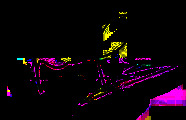
Signature of: jorge rodríguez